Patient: Female, age 31
A 31-year-old female presented in the emergency room with intermittent epigastric pain for two weeks. The pain was burning in type with no radiation and was worsened by food intake. she also reported nausea usually during the pain but denied any symptoms of vomiting. The rest of the review of the system was negative. She had multiple visits to the emergency room in the last six months for similar complaints. Past medical history was only significant for cholecystectomy for cholelithiasis four years back. Vital signs at presentation were normal, and the rest of the physical examinations were within normal limits except for mild epigastric tenderness without any rebound, guarding or rigidity. Lab tests were significant for normocytic normochromic anemia with hemoglobin of 10.7 g/dL and hematocrit of 33.7%, normal serum lipase of 48 U/L (normal 22-52 U/L). Serum calcium was 8.7 mg/dL (normal 8.9-10.3 mg/dL). The rest of the complete blood count and metabolic panel were normal.
An abdominal sonogram was unremarkable. Computed tomography (CT) scan of the abdomen showed normal abdominal findings with 7 mm pulmonary nodule in the right lower lobe.
A subsequent CT scan of the chest showed multiple bilateral pulmonary nodules with enlarged mediastinal and hilar lymph nodes. After admission, the patient underwent esophagogastroduodenoscopy (EGD) that revealed mild gastritis while antral biopsy showed acute and chronic inflammation with non-caseating granuloma. Subsequent bronchoscopy with transbronchial biopsy showed benign lung tissue with non-necrotizing granuloma.
However, Serum angiotensin-converting enzyme level (ACE) was normal 49 U/L (normal 14-82 U/L). Based on compatible clinical symptoms and histological evidence of non-caseating granuloma; the patient was diagnosed to have active gastric sarcoidosis (Figure 1) with the simultaneous presence of inactive pulmonary sarcoidosis (Figures 2 and 3). Other potential causes of granuloma including Helicobacter pylori, Mycobacterium tuberculosis, fungal organisms, etc. were excluded on histology. Later, she was started on Prednisone 40 mg per day with a progressive resolution of her GI symptoms.
Subsequently, pulmonary function test was also performed during admission which showed normal spirometry compatible with asymptomatic pulmonary sarcoidosis. She was discharged on a tapering dose of prednisone with no recurrence of symptoms at 3 months of follow up.
Keywords: gastric sarcoidosis, granuloma, pulmonary sarcoidosis
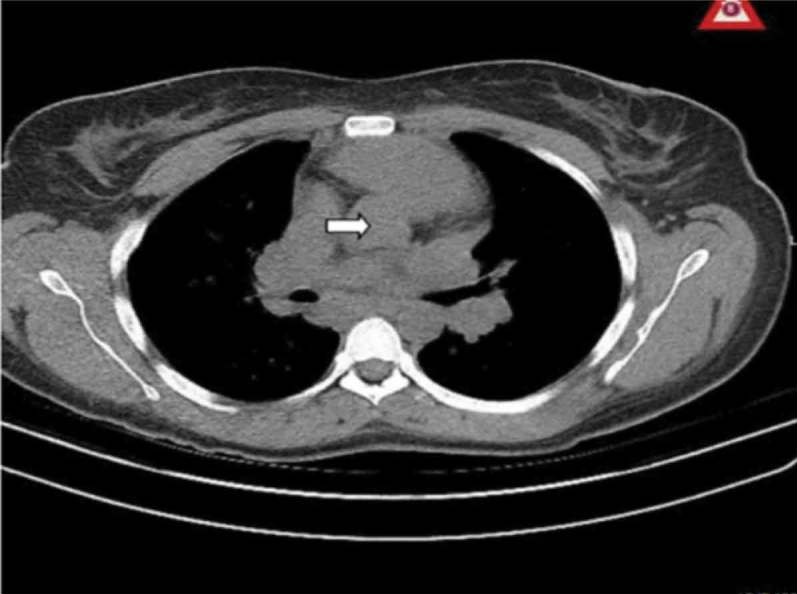
Image caption: Computed Tomography (CT) showing hilar lymphadenopathy.